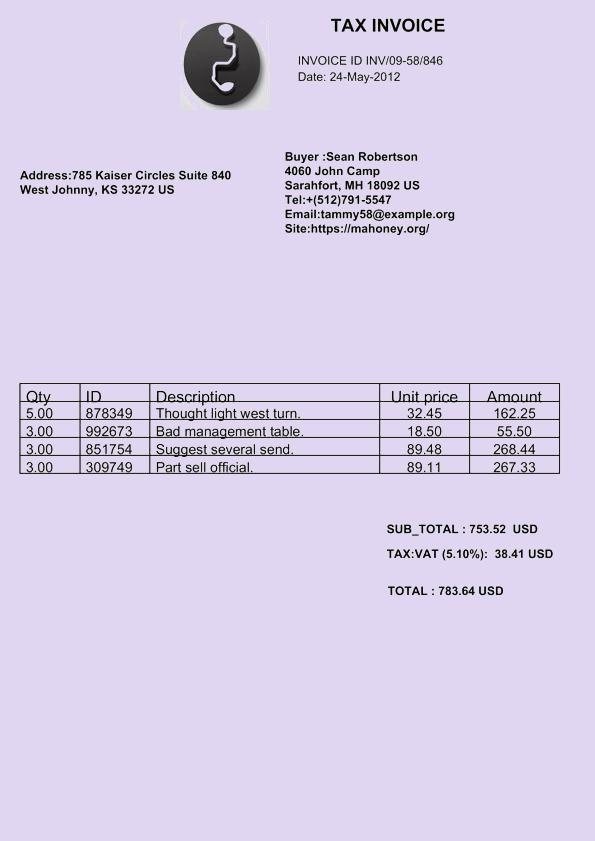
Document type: Invoice